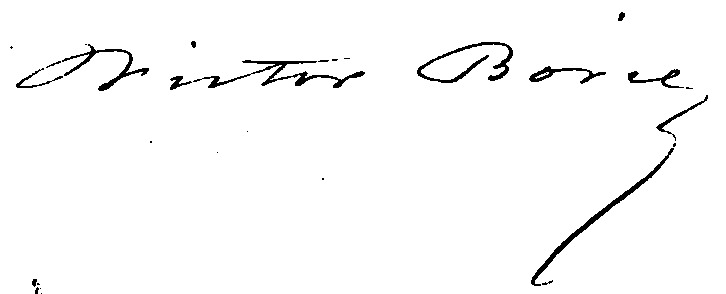
Signature of: victor borie